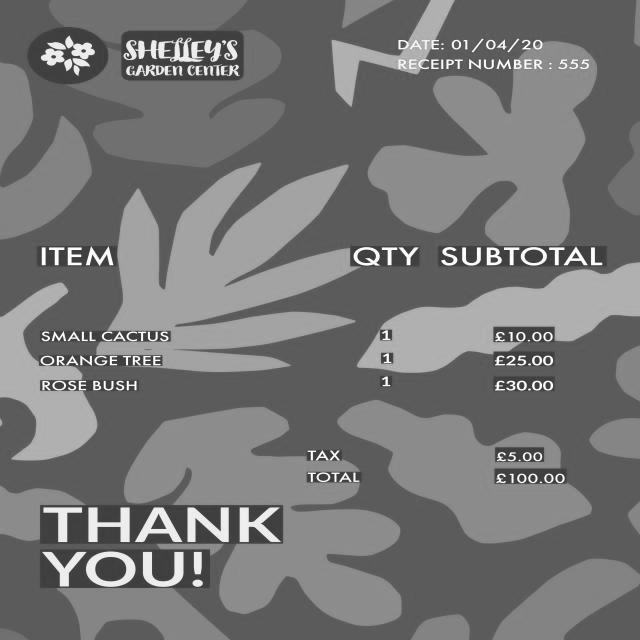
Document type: Invoice